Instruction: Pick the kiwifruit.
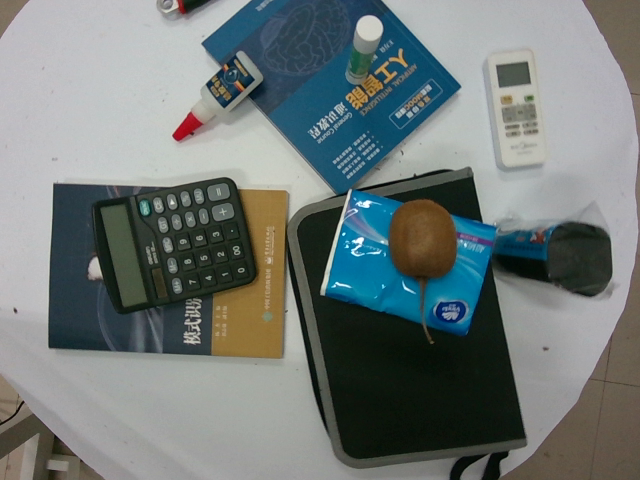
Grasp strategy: vertical